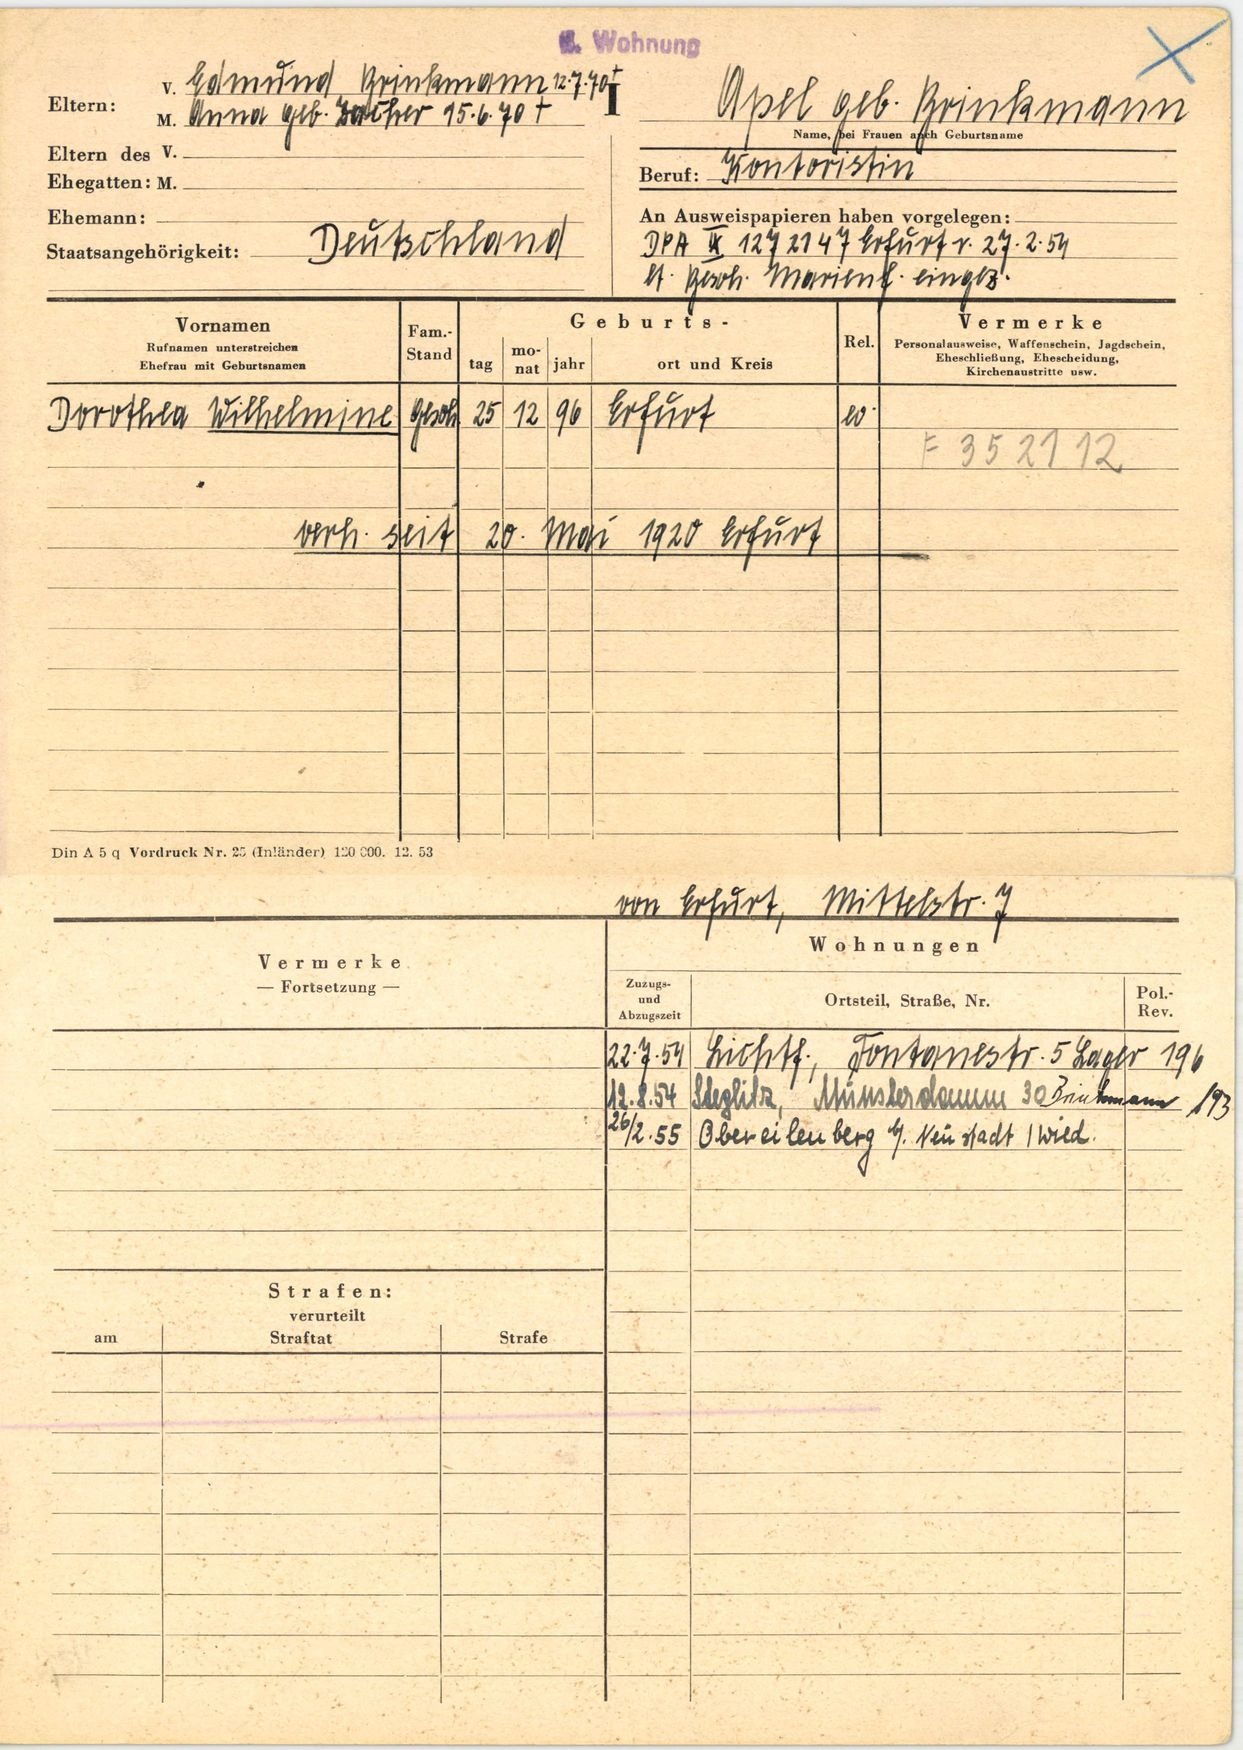
Apel geb. Brinkmann